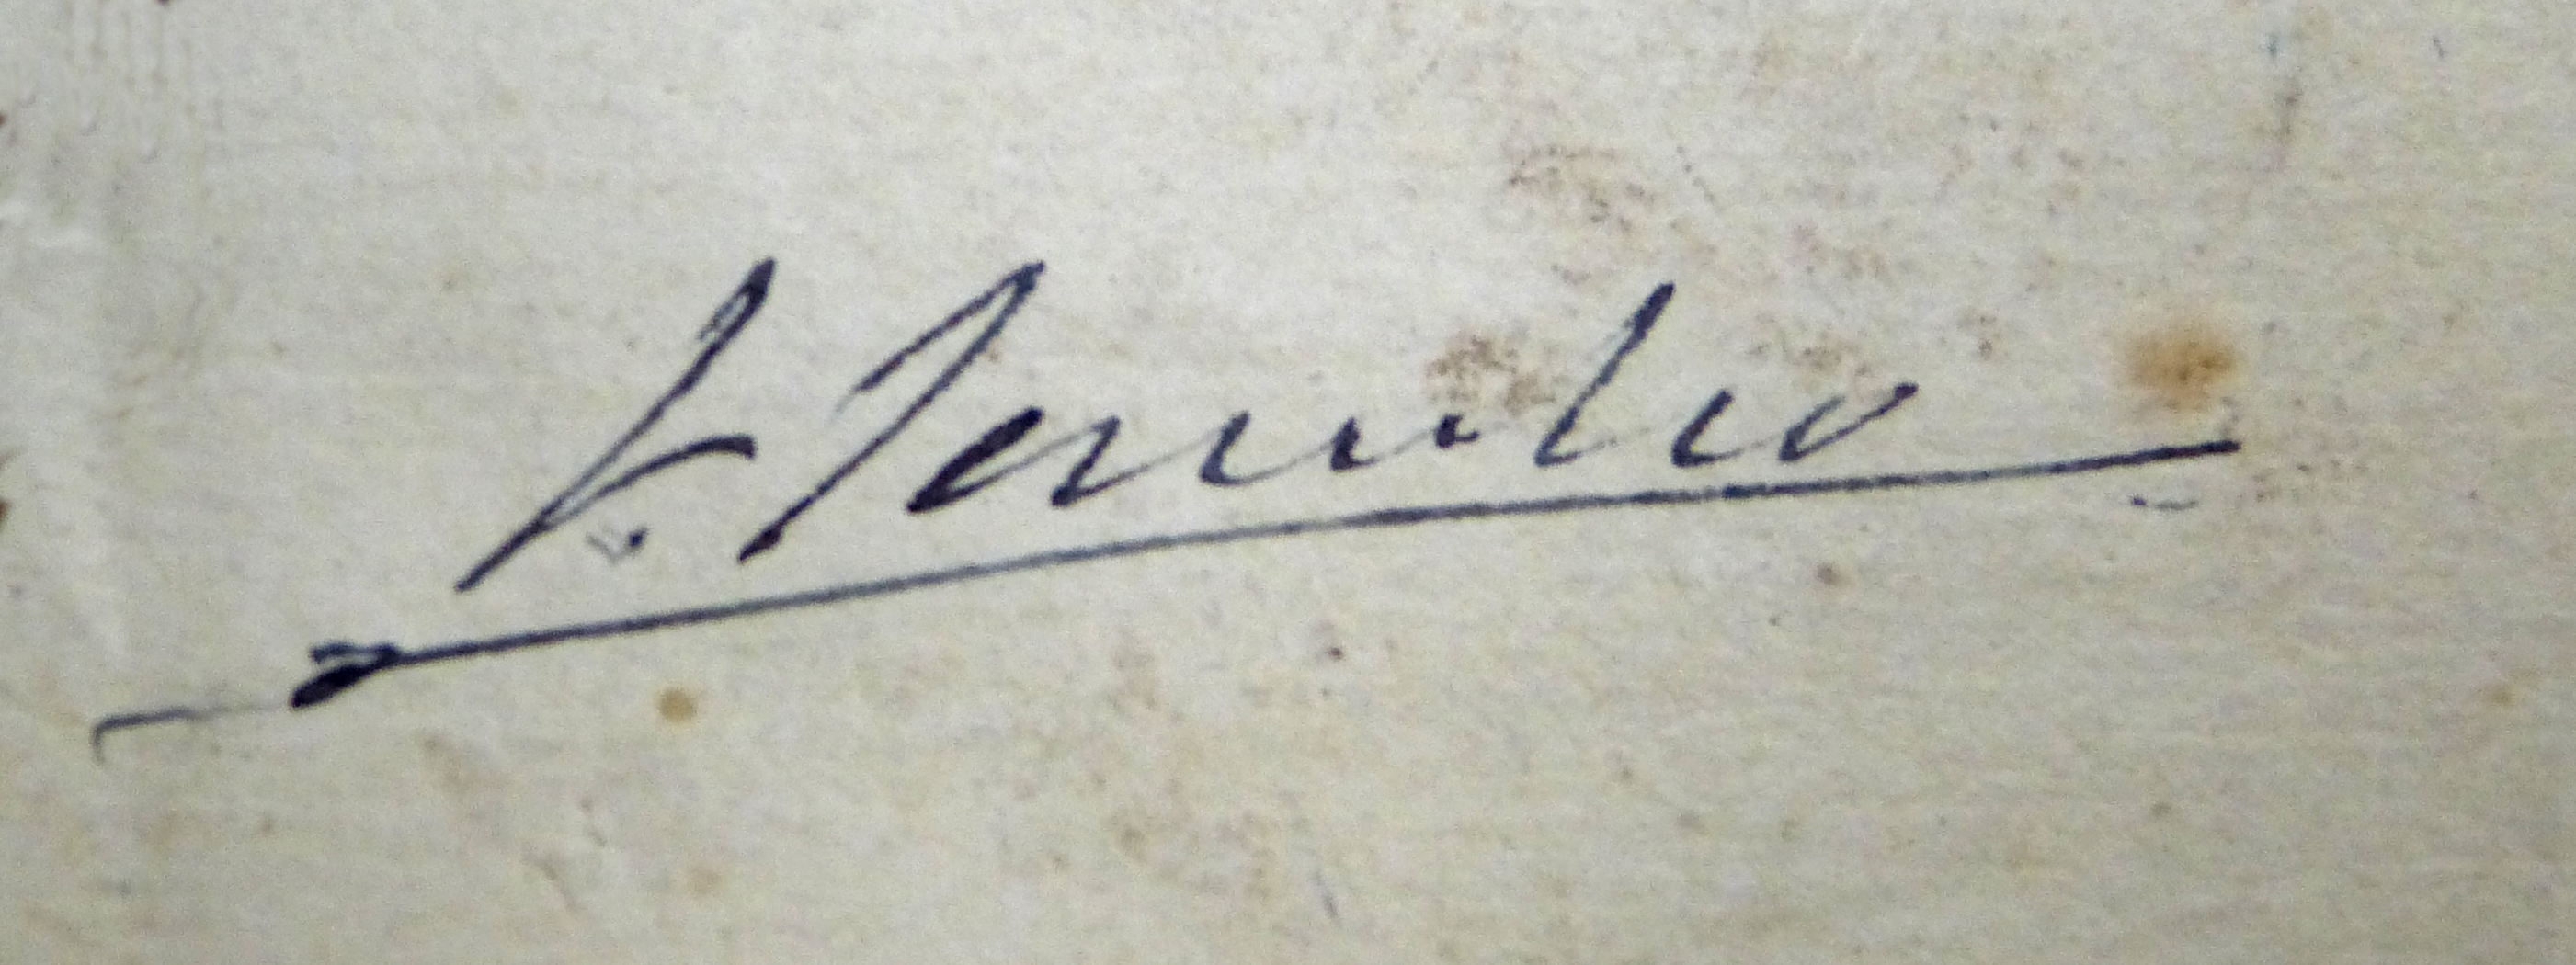
Signature of: josep sancho piqué